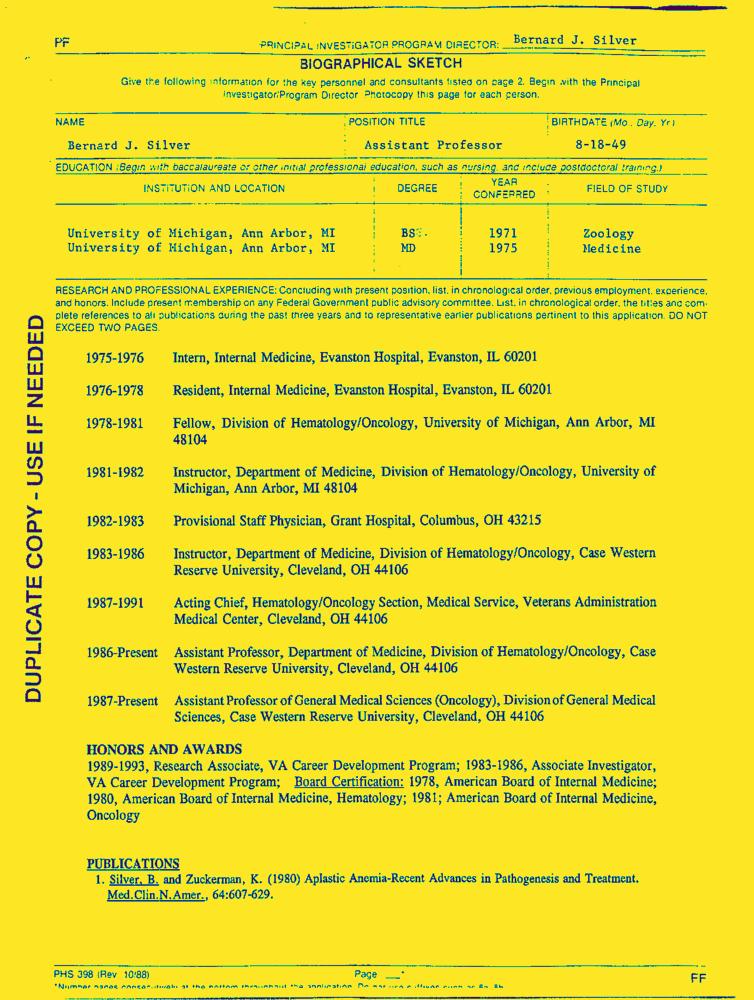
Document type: Resume-Doc